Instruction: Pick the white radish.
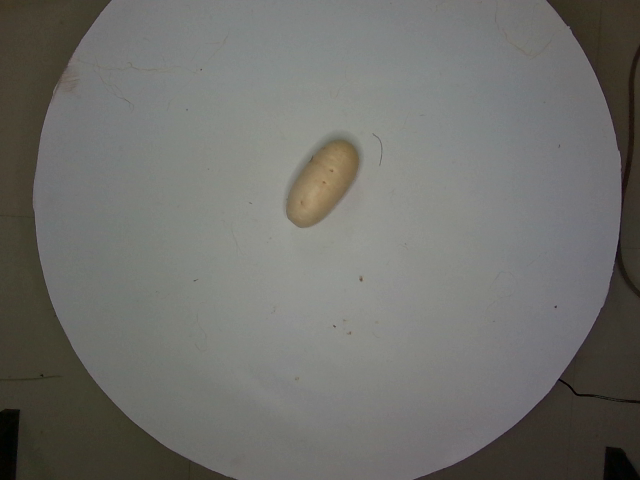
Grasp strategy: vertical